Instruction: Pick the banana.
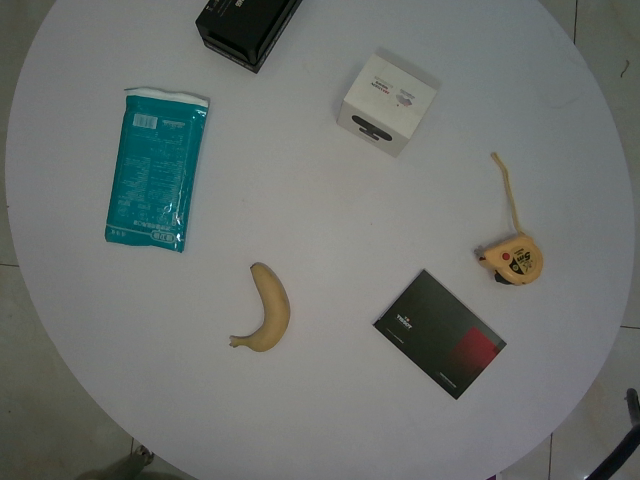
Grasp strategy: vertical